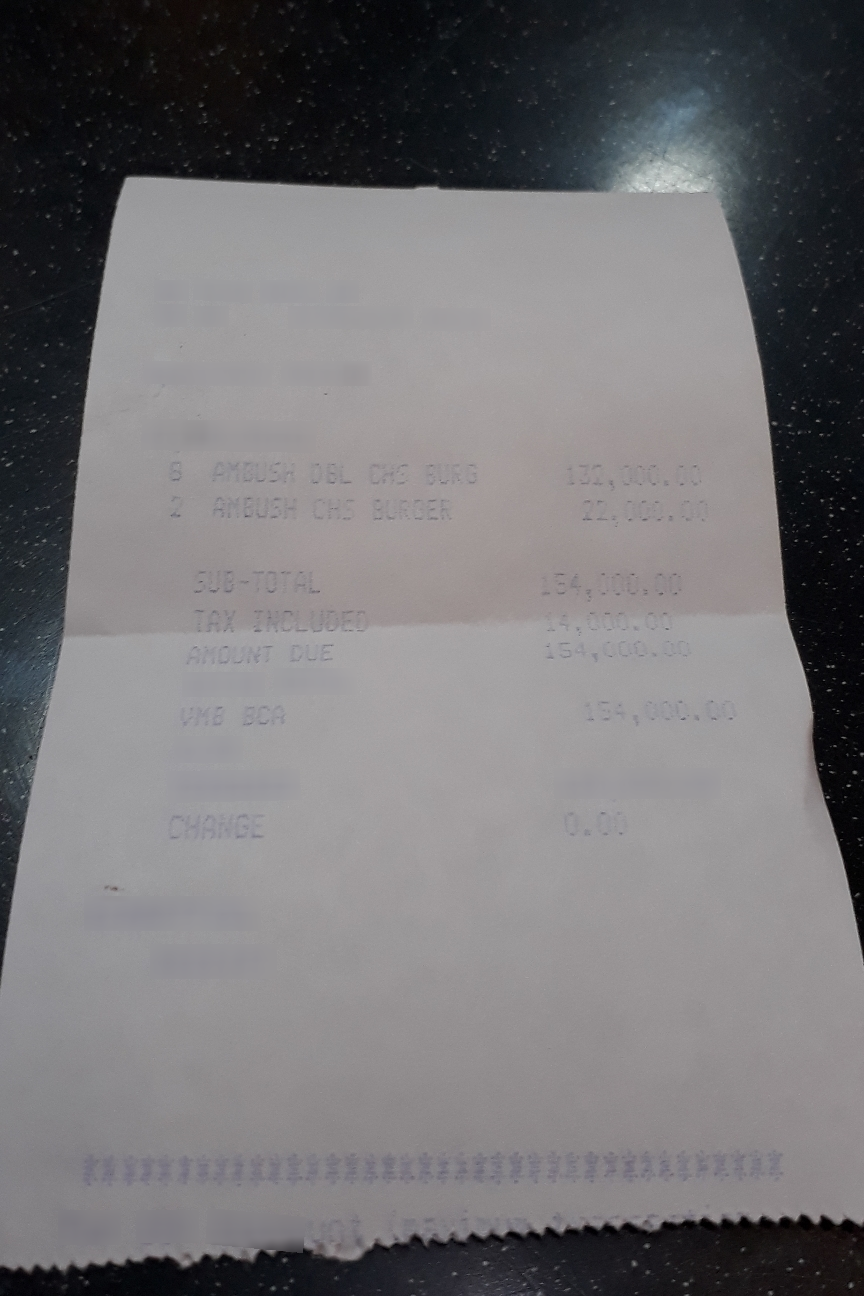
Number of items: 2
Subtotal: 154,000,00
Tax: 14,000.00
Total: 154,000.00
OCR text regions:
text: AMOUNT
text: DUE
text: 154,000.00
text: VMB
text: BCA
text: 154,000.00
text: CHANGE
text: 0.00
text: 8
text: AMBUSH
text: DBL
text: CHS
text: BURG
text: 132,000.00
text: 2
text: AMBUSH
text: CHS
text: BURGER
text: 22.000.00
text: SUB-TOTAL
text: 154,000,00
text: TAX
text: INCLUDED
text: 14,000.00